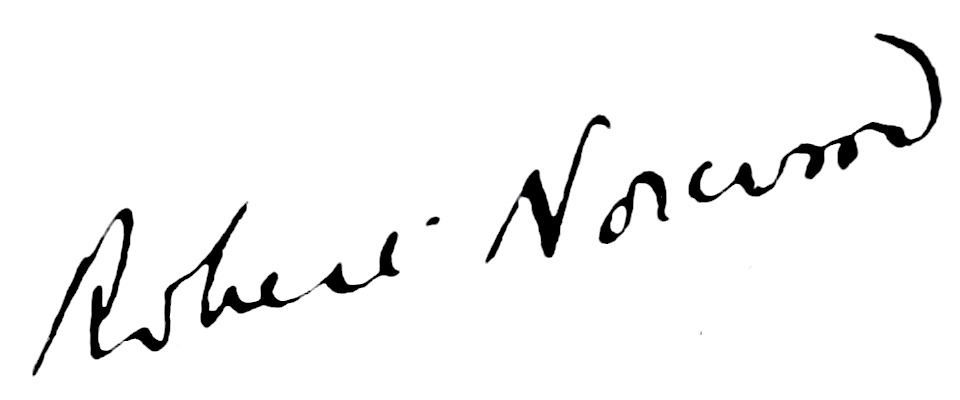
Signature of: robert winkworth norwood